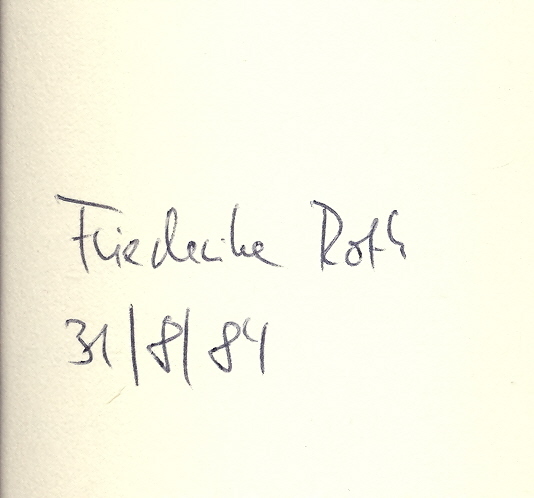
Signature of: friederike roth